Question: Describe the condition in detail:
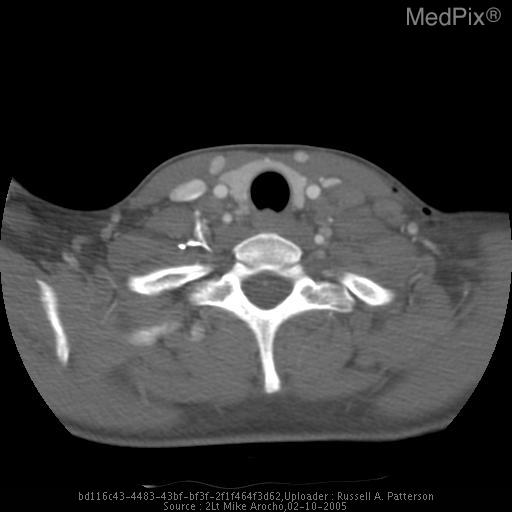
Answer: The disease is discussed as: Discussion:
The right paratracheal stripe is usually 2mm wide, but may be up to 5mm wide.  An enlarged paratracheal stripe (>5mm) is an important marker for otherwise subtle adenopathy, as well as tracheal tumor, mediastinal inflammation or hemorrhage, pleural thickening or pleural effusion.  The margins of the paratracheal stripe are:
1. distal end—formed by the azygous vein
2. medial margin—the air-soft tissue interface along the right mucosal surface of the trachea
3. outer margin—begins around the medial end of the clavicle and is formed by the RUL plural surface
The stripe ends where the RUL bronchus goes under the azygous vein as it arches anteriorly to empty into the SVC.
The malignant lymphomas are divided into Hodgkin’s and non-Hodgkin’s groups.  Sir Thomas Hodgkin was the first to describe Hodgkin’s disease in 1932.  Hodgkin’s can present at any age, but it is more prevalent among adolescents and young adults.  It typically presents as painless, rubbery lymphadenopathy involving the superficial lymph node groups.  Cervical nodes are involved nearly 70% of the time.  Approximately half of patients also have splenomegaly.  Mediastinal involvement occurs in approximately 10% of patients, and mediastinal involvement is characteristic of the Nodular Sclerosing type (as in this patient).  Cutaneous involvement can occur and is usually a late complication.  Patients may also present with constitutional symptoms (night sweats, pruritis, fatigue, weight loss, etc) with widespread disease.
The diagnosis of Hodgkin’s disease is made by lymph node biopsy (as was done in this patient).  There are 4 histological types:
1.	Nodular Sclerosing (>50%, most common; worst prognosis)
2.	Mixed cellularity (25%)
3.	Lymphocyte predominant (5%; best prognosis)
4.	Lymphocyte depleted (5%)
Staging of Hodgkin’s disease is made by the use of CXR, BM biopsy, and CT imaging.  There are 4 stages:
1.	Stage I—confined to one lymph node group (90% 5-yr survival rate)
2.	Stage II—confined to 2 or more lymph node groups on one side of the diaphragm
3.	Stage III—involving nodes on both sides of the diaphragm
4.	Stage IV—Extra-nodal disease (60% 5-yr survival rate)
Treatment involves radiation therapy and/or chemotherapy.  Patients with Stage I or Stage II Hodgkin’s disease are usually treated by radiation therapy, while Stage III & IV disease is usually treated with radiation therapy and chemotherapy.
References:
1. Mendenhall, NP. “The role of radiation in the management of Hodgkin’s disease: an update,” Cancer Invest 1999; 17:47-55.
2. Potter, R. “Pediatric Hodgkin’s Disease,” Eur J Cancer 1999; 35: 1466-1477.
3. Wirth, A, et al, “Current trends in the management of early stage Hodgkin’s disease,” Aust NZ J Med 1999; 29: 535-544
4. http://www.surgical-tutor-org/tutorials/hodgkins.htm
5. http://rad.usuhs.mil/rad/chest_review/mediasti/mediasti.html